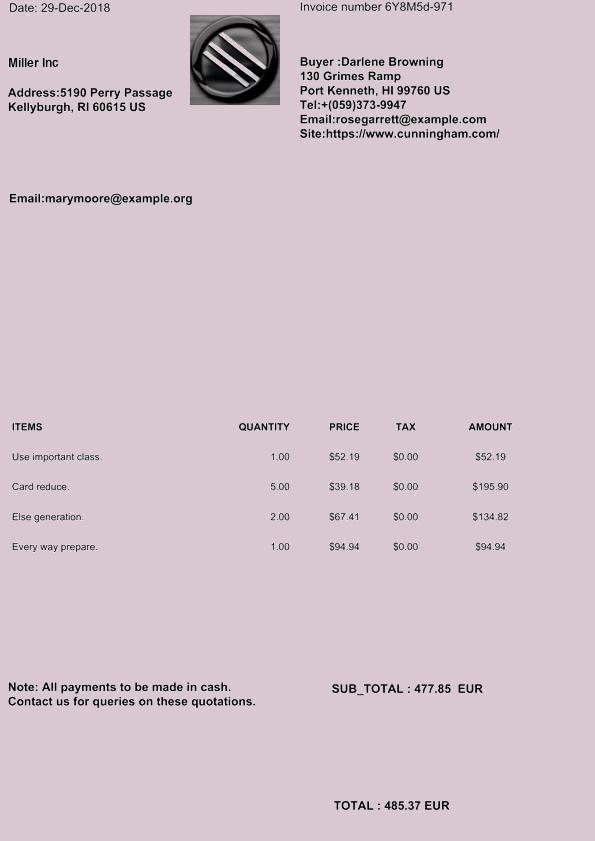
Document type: Invoice